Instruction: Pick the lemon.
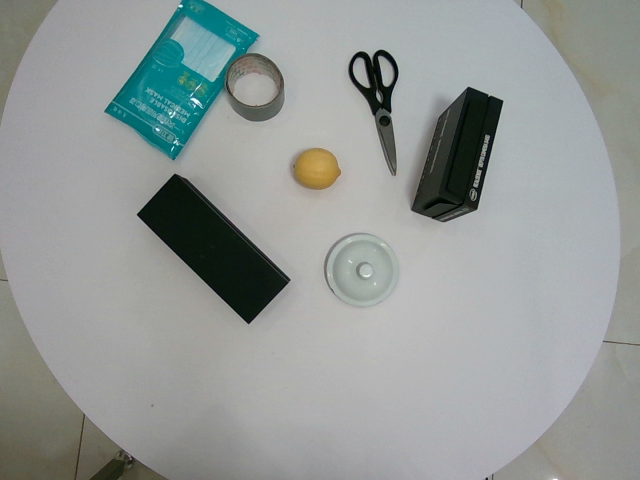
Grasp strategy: vertical